Patient: Female, age 62
A 62-year-old female presented to our Emergency Department in July 2016 with chief complaints of cough, fever, dyspnea of one-week duration and significant unintentional weight loss of 10lbs over a period of 4 months. Medical history was significant for former smoking, sarcoidosis of unknown duration and diet controlled hypertension. Sarcoidosis was under control with PO prednisone 5mg daily, however she discontinued it on her own for the last two years as she didn't have any respiratory symptoms. She has never been on biological therapy for sarcoidosis. She was afebrile and hemodynamically stable. Laboratory testing showed a hemoglobin of 11.5 g/dl, leucocytes 4,300 cells/ul and normal kidney function, electrolytes and liver enzymes. Significantly, C-reactive protein was elevated at 27.3 mg/L, ESR at 52 and ferritin at 235 ng/ml. She tested negative for HIV. Chest X ray showed irregular opacification of upper lung zones more on the right side, associated with some pleural thickening which was further detailed by the chest CT scan (Figure 1(a,b)) as consolidative volume loss in bilateral upper zones more pronounced on the right lung and bilateral apical cavitary lesions. She was admitted to the medical floor and placed on airborne isolation. Sputum samples were collected 8 h apart, which tested positive for rare acid-fast bacilli in all the three samples. Soon, she was started on anti-tubercular regimen with isoniazid, rifampin, pyrazinamide and ethambutol. Sputum PCR was done which resulted negative for Mycobacterium Tuberculosis. Airborne isolation was discontinued. She was discharged with isoniazid, pyridoxine, rifampin, pyrazinamide, ethambutol and azithromycin. Follow up appointments with Infectious disease and Pulmonary clinic was provided. The patient continued to follow up at the pulmonary clinic every month after hospital discharge, and she was adherent to her medication regimen. Repeated sputum smear and culture for AFB were sent on each visit and were negative for AFB during the entire follow up period.
In September 2016, the organism sequencing result came back and was identified as M. xenopi for five sputum samples taken at different times in July 2016. The same medication regimen was planned to continue for 1 year after the last negative sputum sample. The monthly sputum culture was to be continued.
In January 2017, a follow up chest CT scan (Figure 2(a,b)) revealed interval worsening of cavitary lung disease with progressive air space opacities and traction bronchiectasis on the background of severe thick walled cystic changes in the apices. She was having microbiological response represented by monthly culture was negative for AFB but no radiological response as represented by worsening cavitary lung disease.
In May 2017, the patient was re-admitted to our facility due to sepsis secondary to pneumonia and worsening cavitary lesions seen on the chest X Ray and chest CT scan (Figure 3(a,b)). She was managed with intravenous antibiotics with continuation of anti-tubercular therapy. Blood cultures on admission showed no growth, sputum culture came back positive for Candida tropicalis and she was started on Voriconazole. Three days into hospital stay, the patient developed severe respiratory distress with hypoxemia. Upon failure of noninvasive positive pressure ventilation, she was intubated and placed on mechanical ventilation. Bronchoscopy was performed which showed edematous mucosa with copious thick purulent secretions. The following day, the patient's condition deteriorated further and she expired. Later on, the result of bronchoalveolar lavage and bronchial washing came back negative for bacterial growth. No autopsy was performed on the case.
Keywords: mycobacterium xenopi, nontuberculous mycobacterium, sarcoidosis
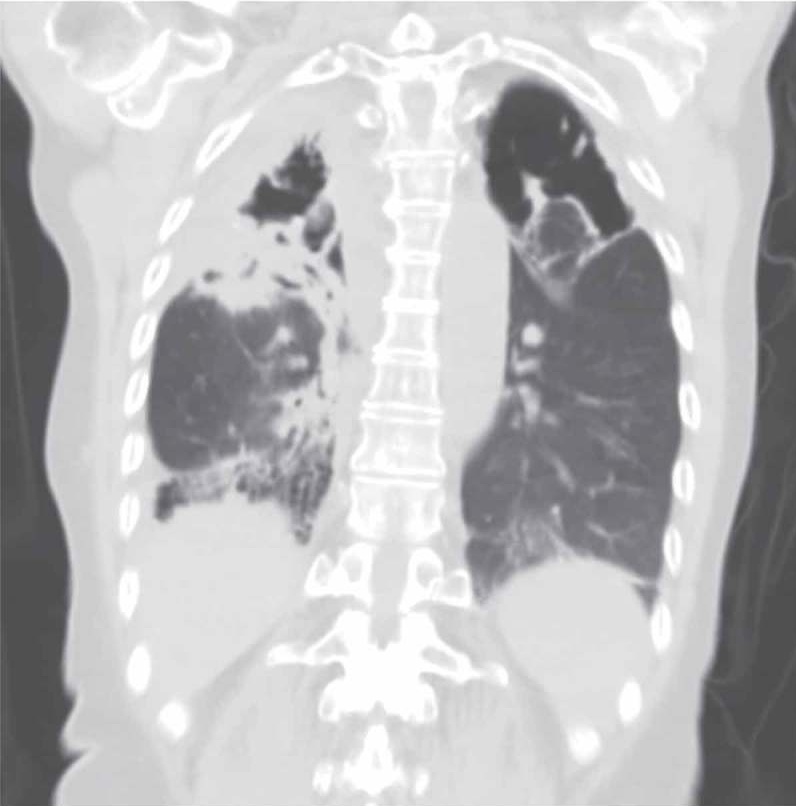
Image caption: Coronal section chest CT scan. . Chest CT scan: revealed enlarged thick -walled cavities in the bilateral apices, worsening the cavitary lung disease.